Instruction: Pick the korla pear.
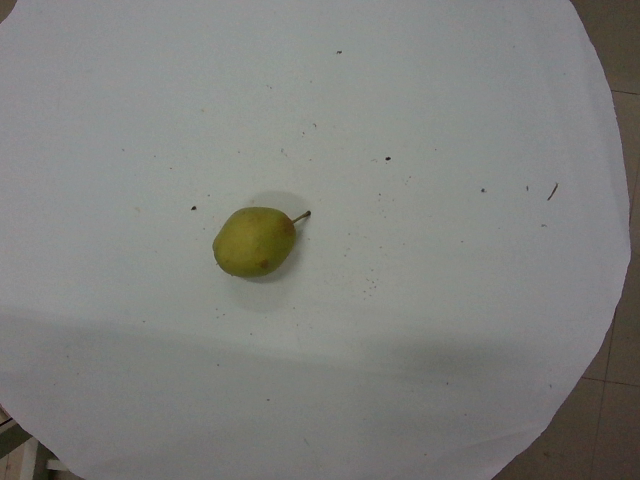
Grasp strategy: vertical